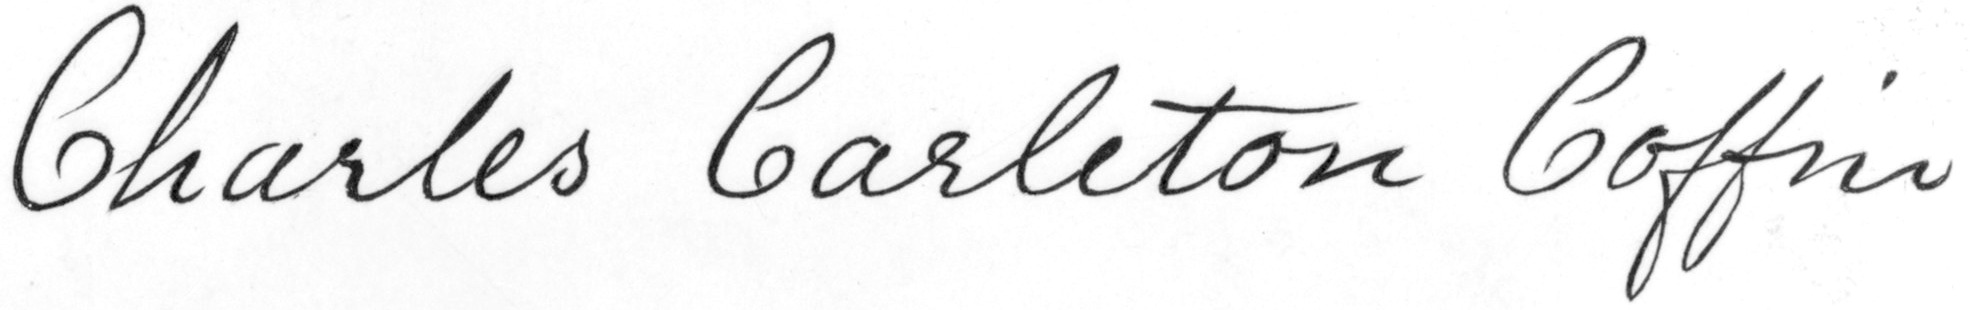
Signature of: charles carleton coffin